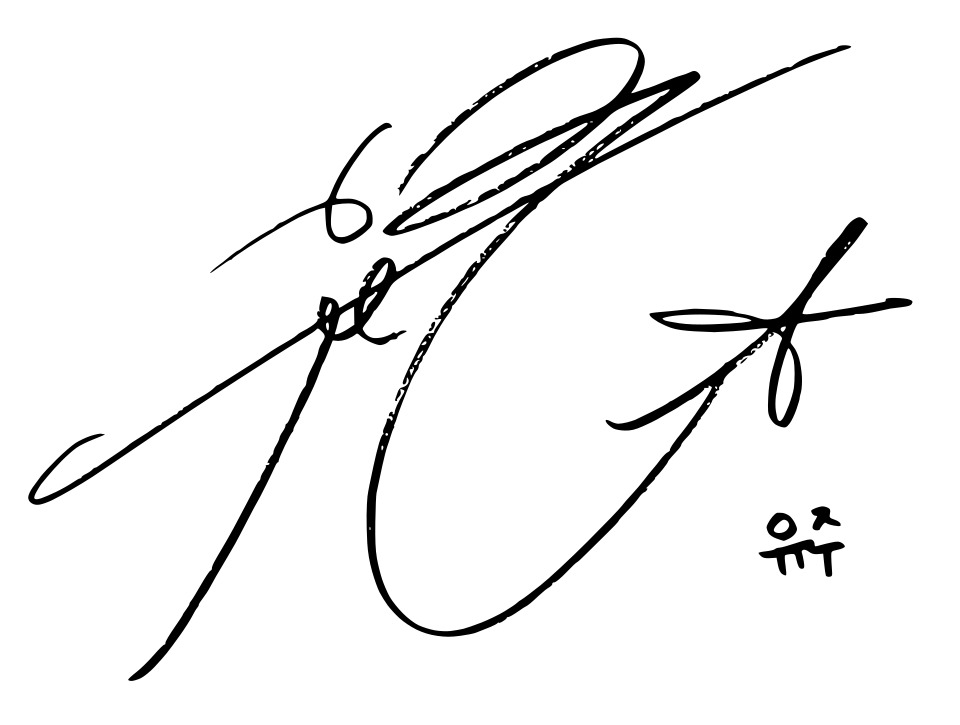
Signature of: yuju